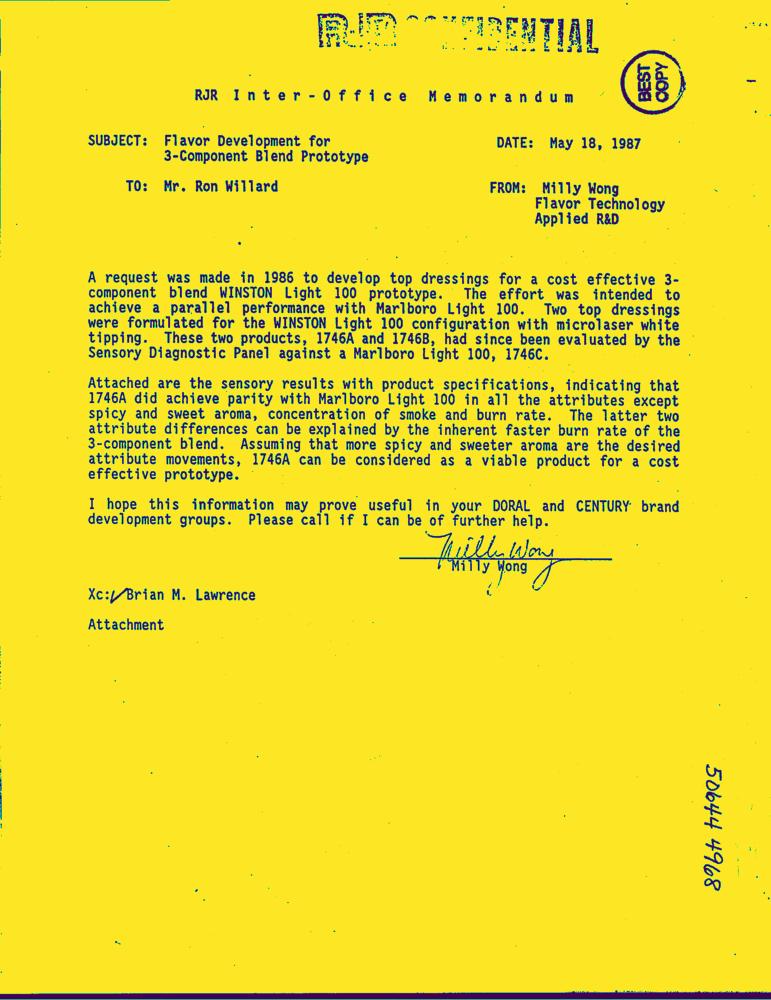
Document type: Letter-Doc